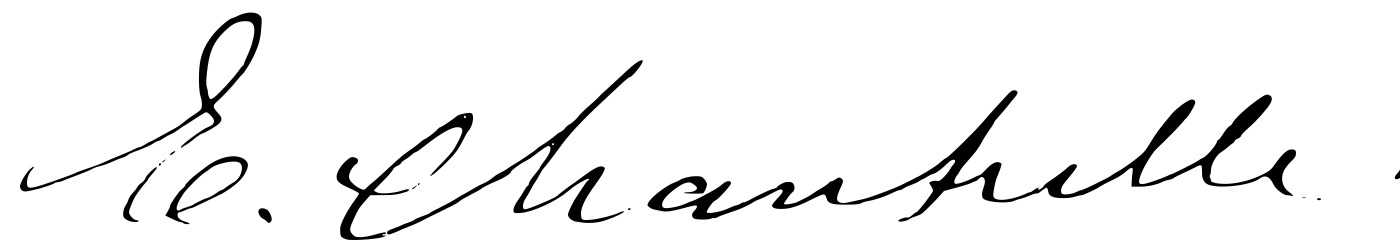
Signature of: eugéne chantrelle